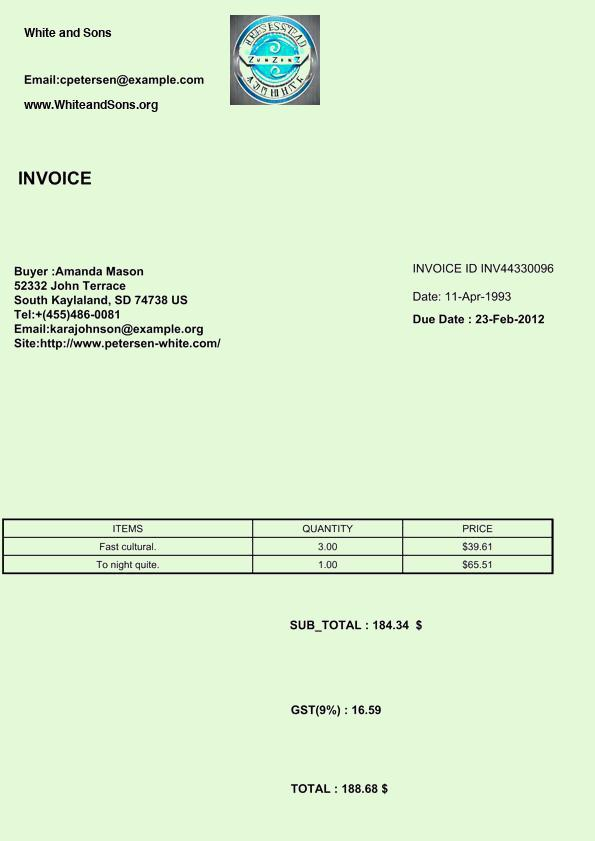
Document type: Invoice